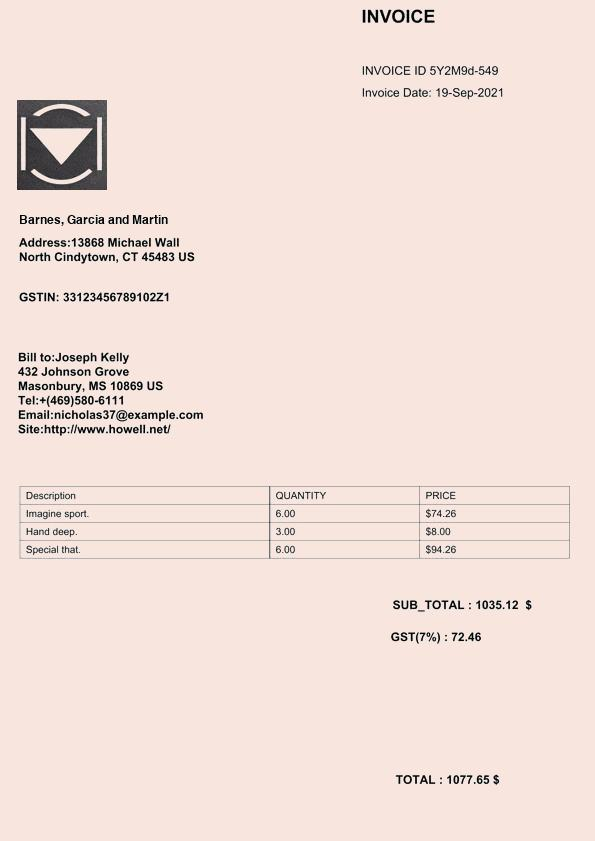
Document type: Invoice